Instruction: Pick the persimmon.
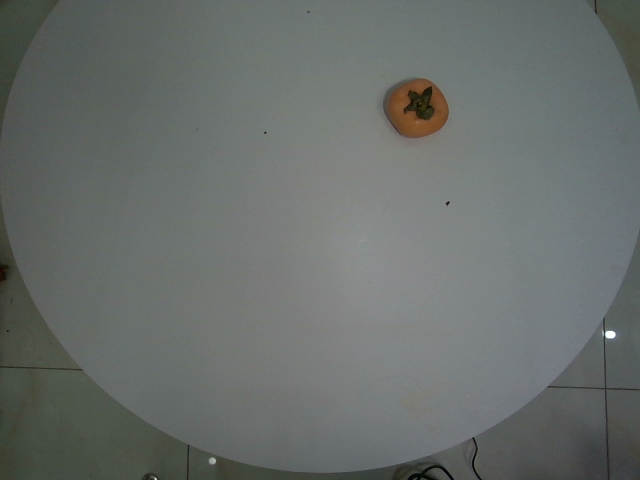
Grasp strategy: vertical